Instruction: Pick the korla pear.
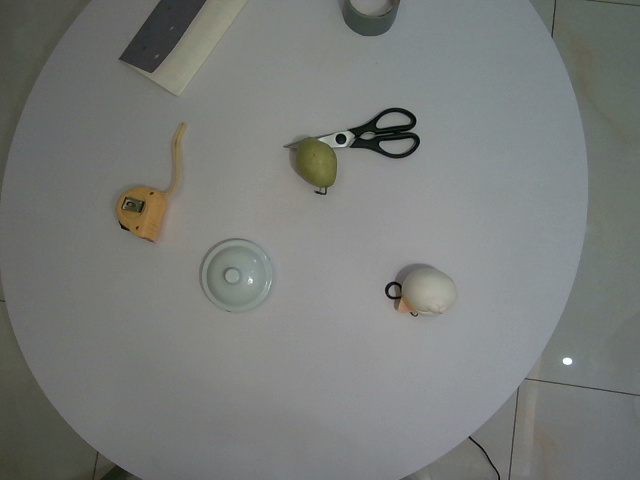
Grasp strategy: vertical